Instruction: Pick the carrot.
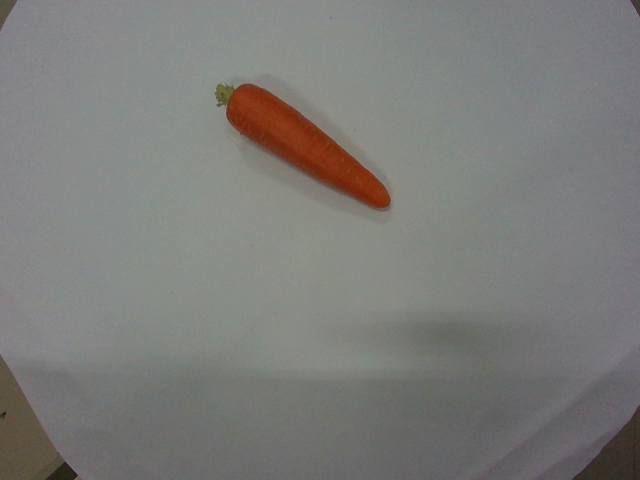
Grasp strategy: vertical